Question: Explain the disease:
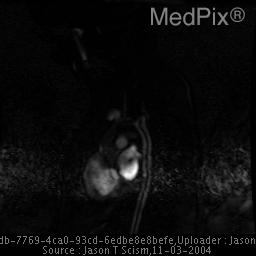
Answer: The disease is discussed as: The term coarctation is derived from the Latin word coarctation, meaning a drawing or pressing together. In medical terminology, coarctation refers to a localized narrowing of the lumen of a vessel producing an obstruction to flow.   Coarctation of the aorta typically occurs in the "juxta-ductal" part of the aorta, or the part near where the ductus arteriosus attaches near the aortic isthmus. Depending on the exact location of the constriction of the aorta, it can be classified as either preductal / isthmic (infantile) coarctation or postductal / juxtaductal (adult type) coarctation. The most frequently encountered type is the postductal / juxtaductal variety.  In the postductal type, the area of the coarctation is located at, or just distal to, the level of the left subclavian artery and ductus arteriosus and usually is short and discrete. In the rarer second type, (preductal, isthmic, or infantile) the area of narrowing usually lies proximal to the ductus arteriosus, somewhere between the left subclavian artery and the left carotid artery. Preductal coarctation is associated with an increased incidence of cardiac defects, and as preductal coarctations do not significantly alter normal fetal blood flow patterns, no collaterals form in utero hence they are typically not seen later in life. Several surgical methods of repair are employed, including end-to-end reanastomosis, subclavian flap aortoplasty, prosthetic patch onlay grafts, and interposition grafts.    Usually, the presence of coarctation alone is indication for an operation. Several techniques are currently used to repair coarctation of the aorta and the method of repair employed is usually tailored specifically to each patient.  Follow-up for these patients depends upon the clinical response to the intervention. The most common complications after coarctation repair are late restenosis and aneurysm formation at the repair site. One of the most common methods of repair of coarctation of the aorta is resection of the involved segment with end-to-end reanastomosis.  Some of the benefits of this particular technique include avoidance of prosthetic materials, excision of ductal tissue, preservation of the left subclavian artery, and relief of left ventricular outflow obstruction.  The current trend in management is to attempt a corrective surgery in neonates and to try transcatheter balloon dilation before surgery in older children and adults. Recently, treatment of aortic coarctation by percutatious catheter interventions has become more widespread, using both balloon dilation and primary stent implantation techniques. These techniques were first regarded mainly as a procedure for the treatment of recurrent coarctation. However, they have gained more widespread acceptance as a procedure for both the unoperated lesions and the recurrent coarctation / restenosis at the site of the procedure. Restenosis is a common complication and is often associated with post stenotic aneurismal dilatation. Follow-up imaging to assess for post surgical success and assessment of potential late complications can be accomplished using various modalities.  Adequate visualization of the entire arch is needed.  Angiography remain the gold standard, however noninvasive imaging with magnetic resonance imaging (MRI) and magnetic resonance angiography (MRA) is becoming more popular.